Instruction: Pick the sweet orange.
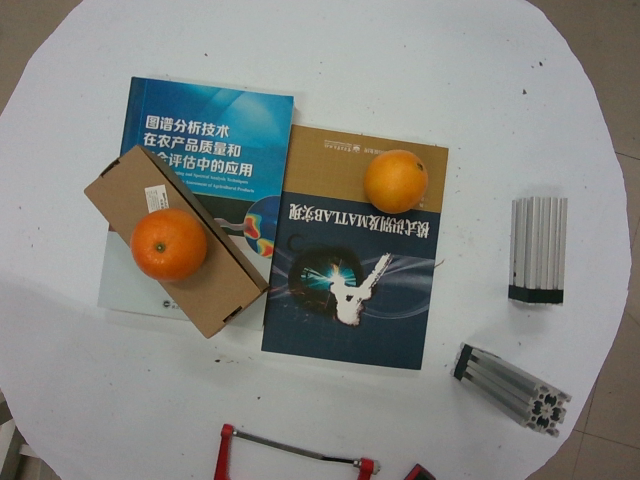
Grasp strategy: vertical